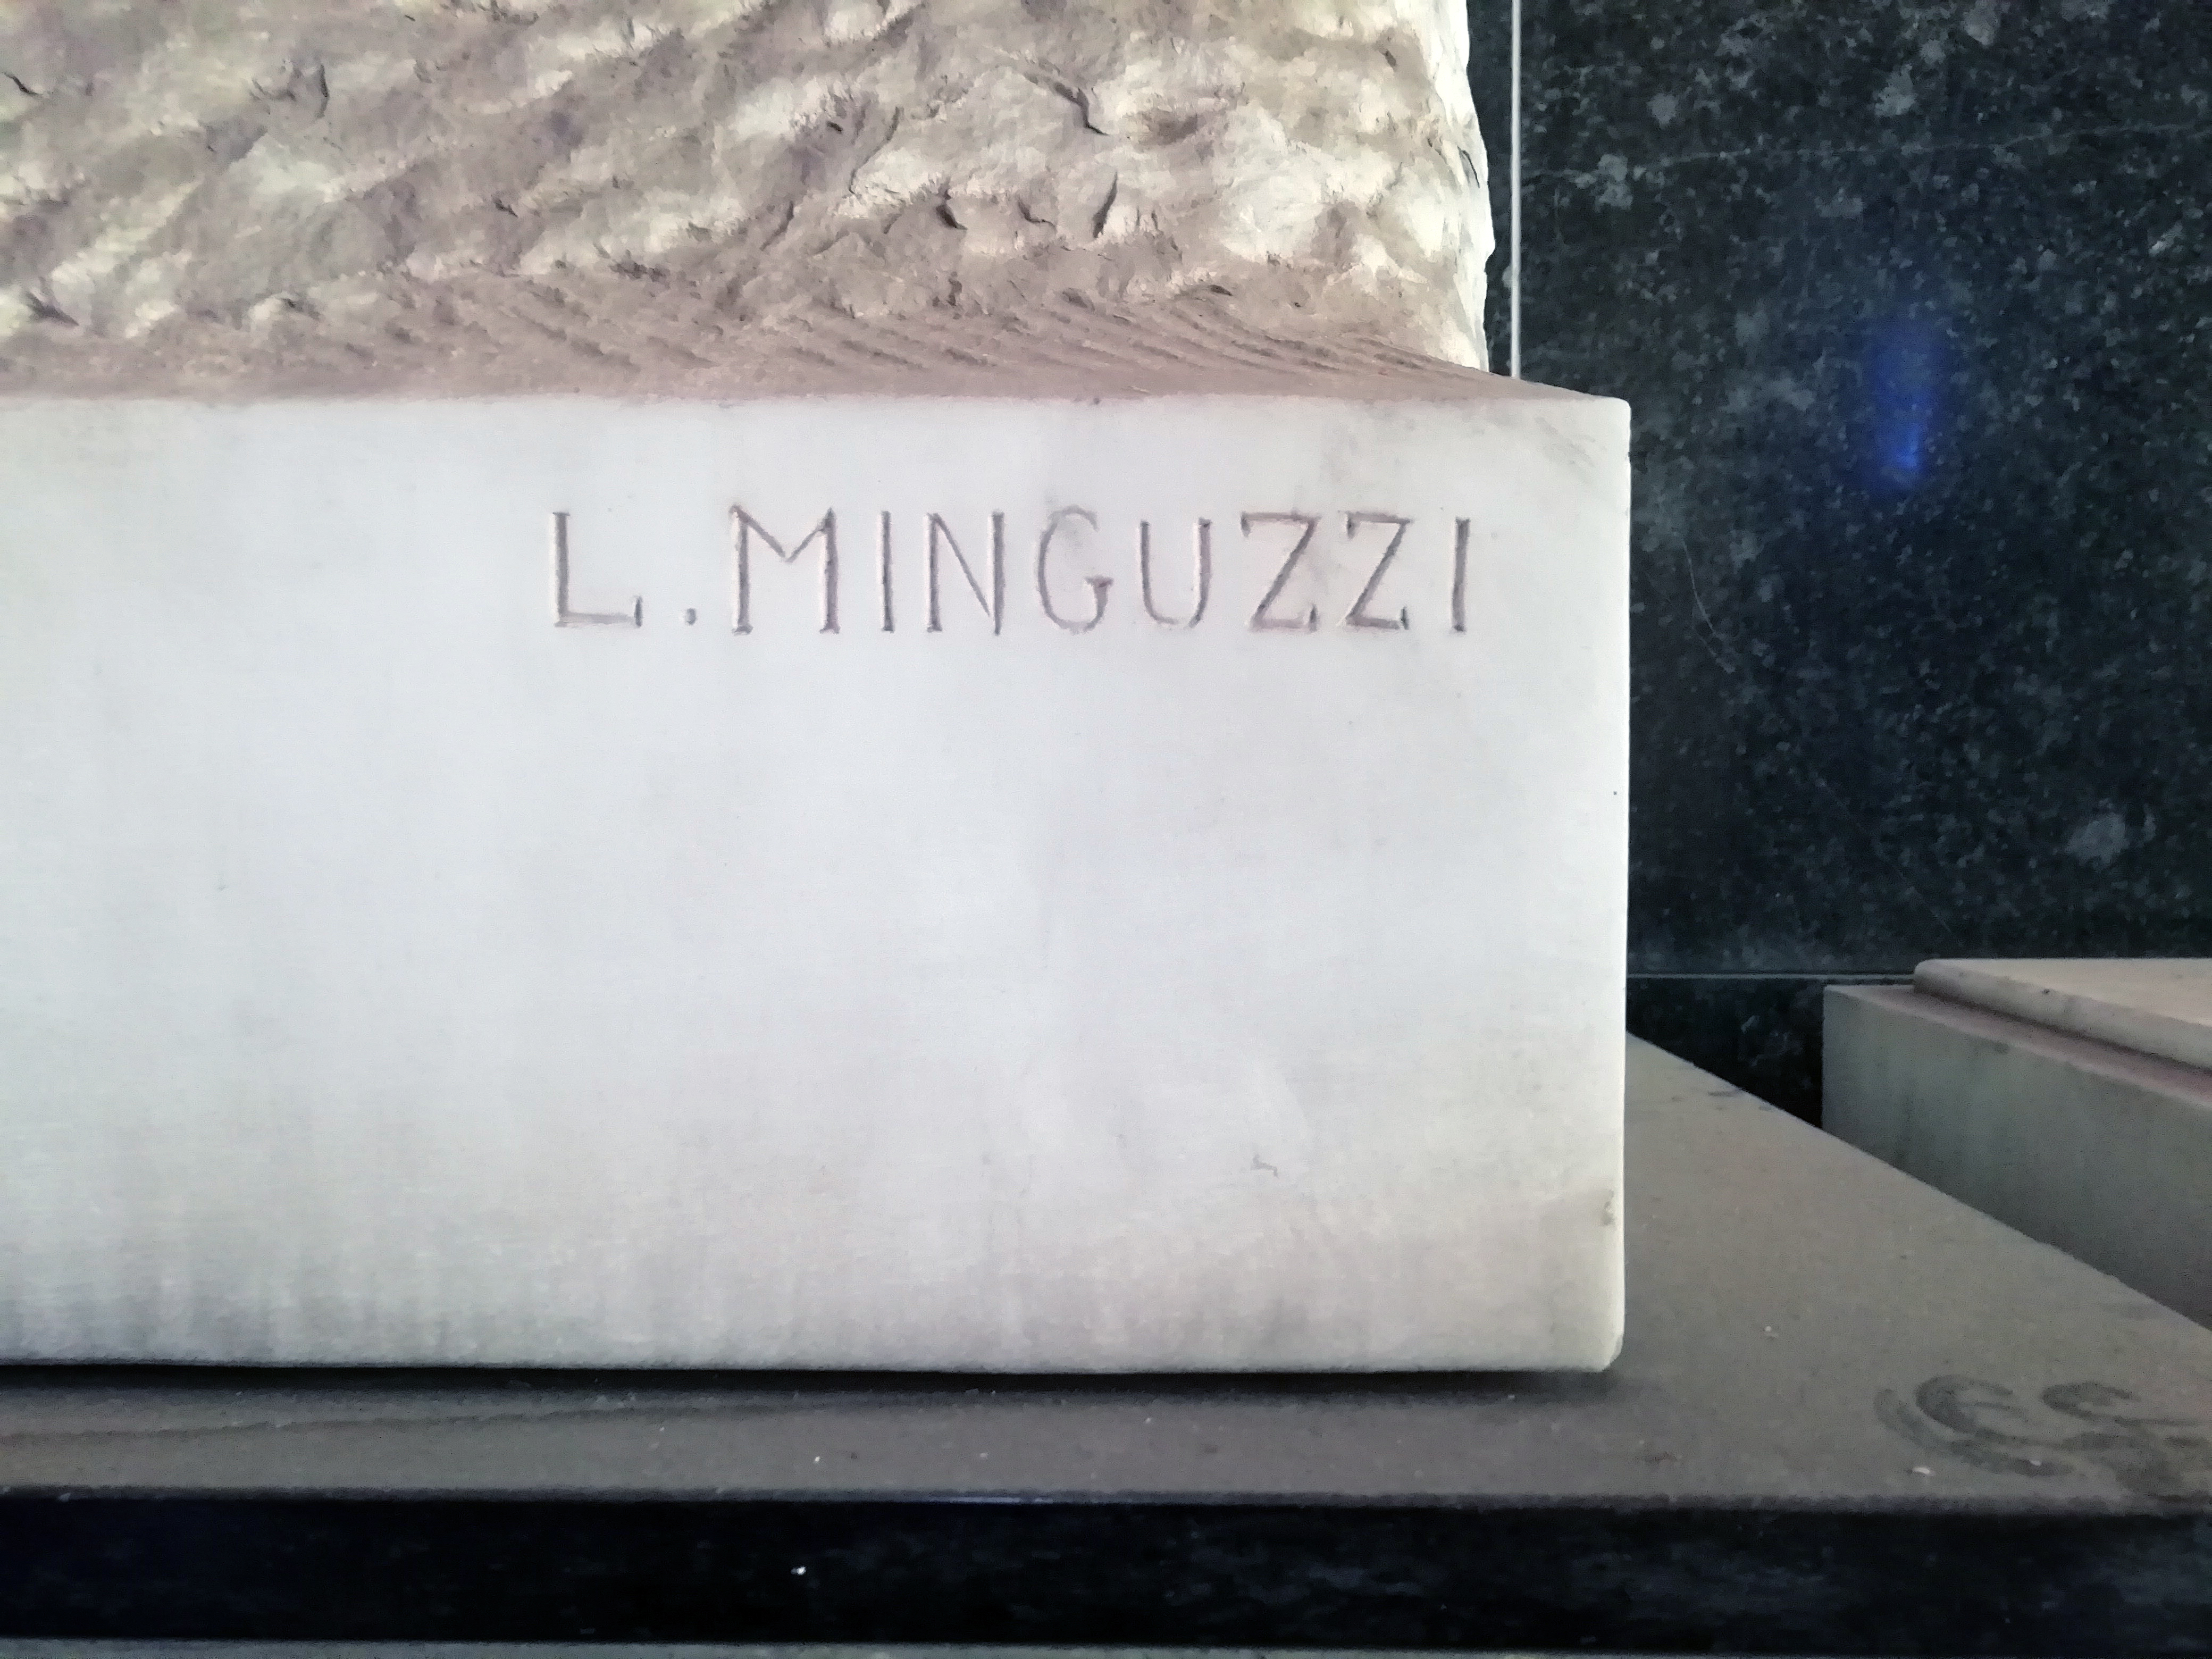
Signature of: luciano minguzzi